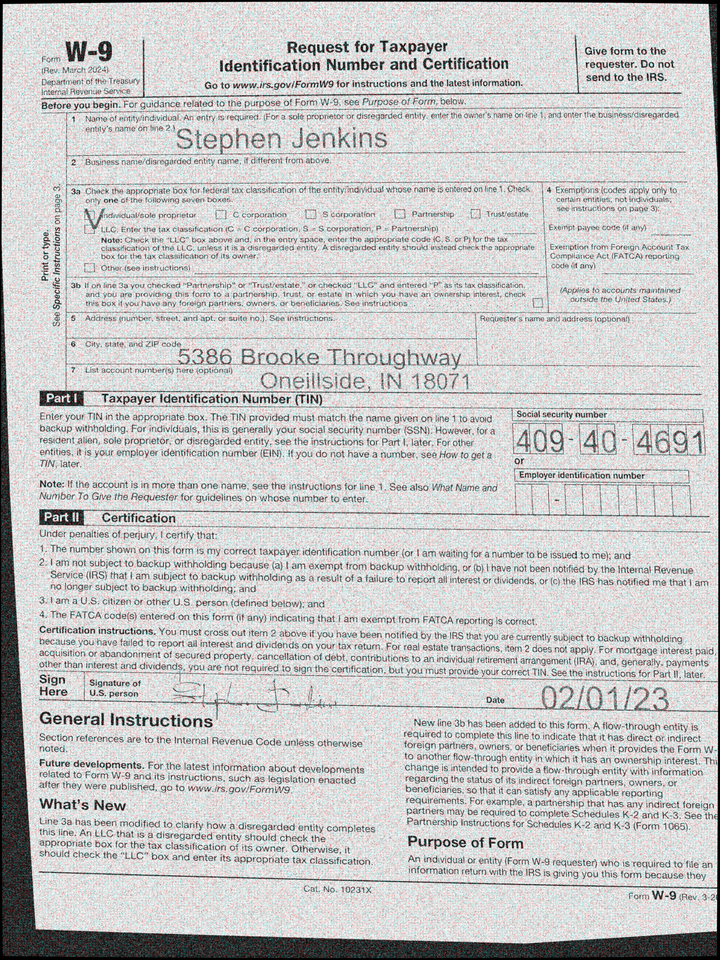
adr1: 5386 Brooke Throughway
adr2: Oneillside, IN 18071
cbx: yes
ssn: 409404691
enm: Stephen Jenkins
sdt: 02/01/23